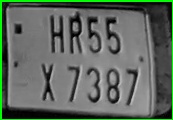
License plate number: HR 55X 7387